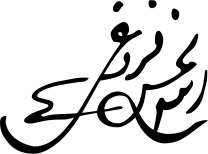
Signature of: abolhassan foroughi